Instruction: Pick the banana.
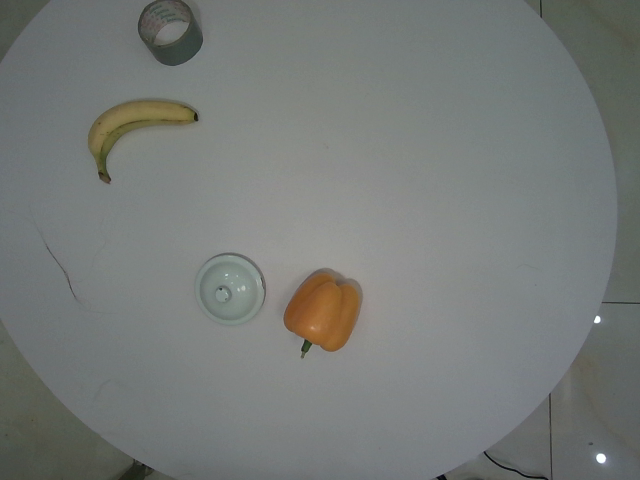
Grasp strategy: vertical